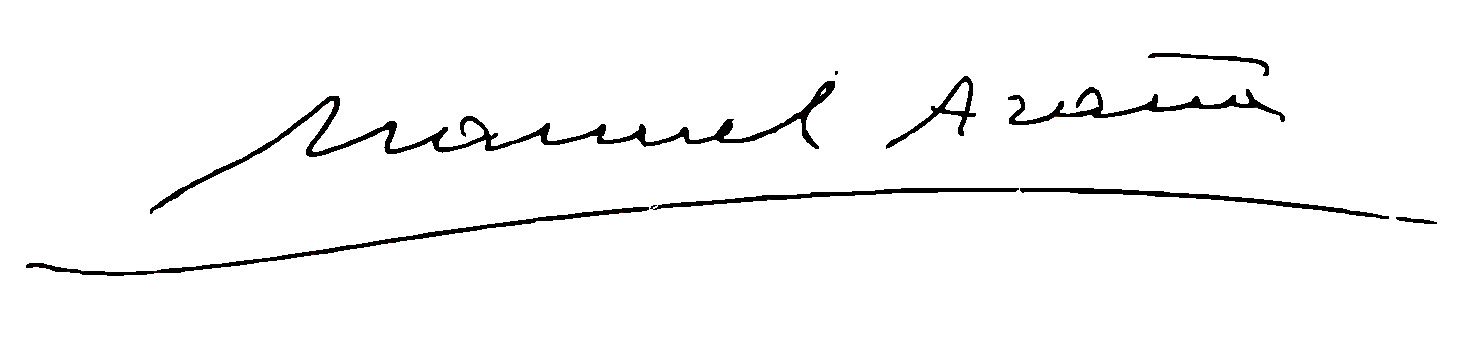
Signature of: manuel azaña